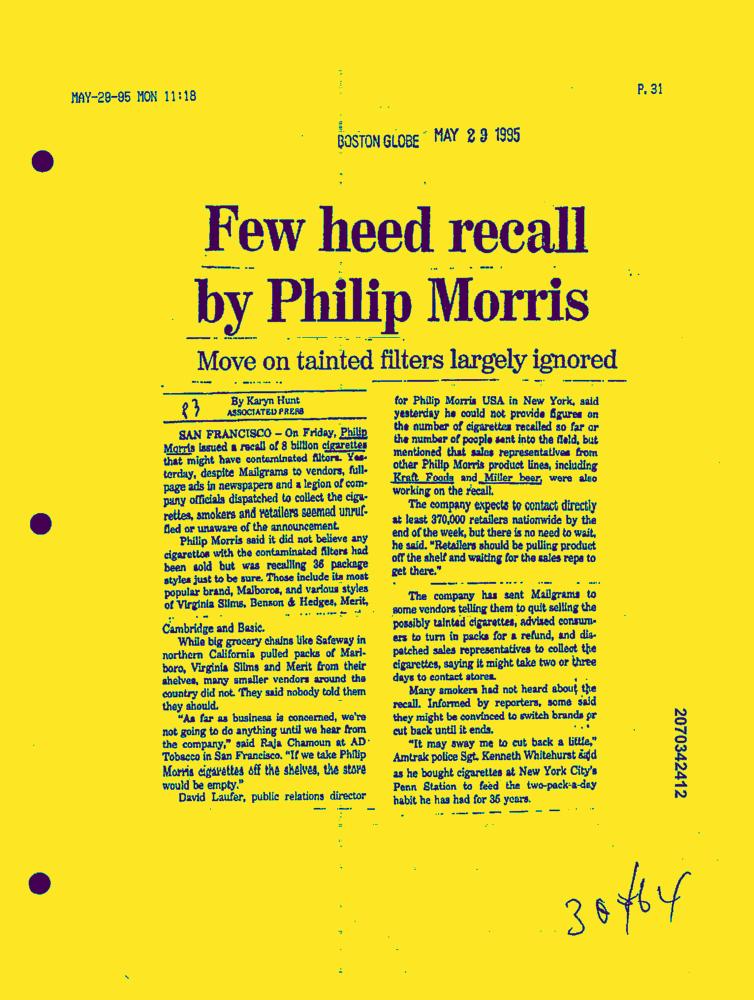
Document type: News-Article